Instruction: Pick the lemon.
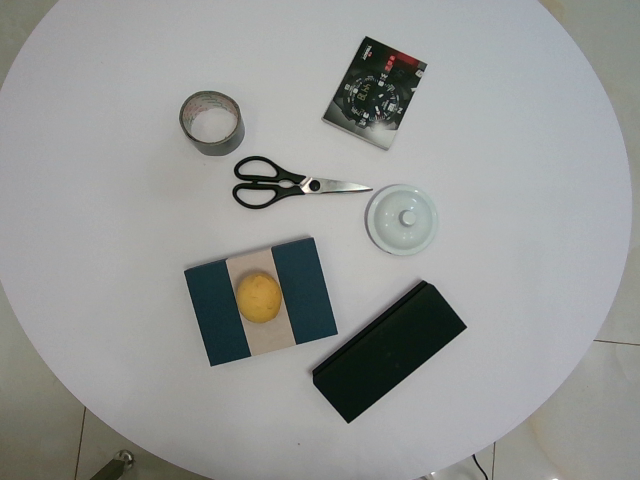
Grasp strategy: vertical